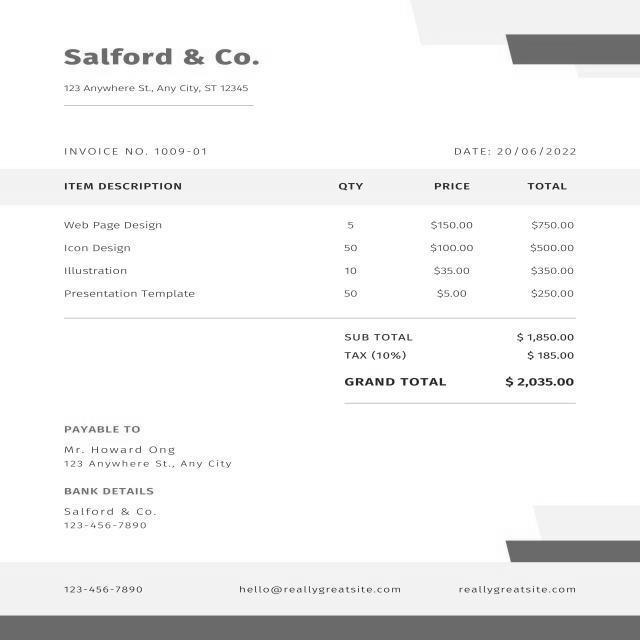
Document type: Invoice